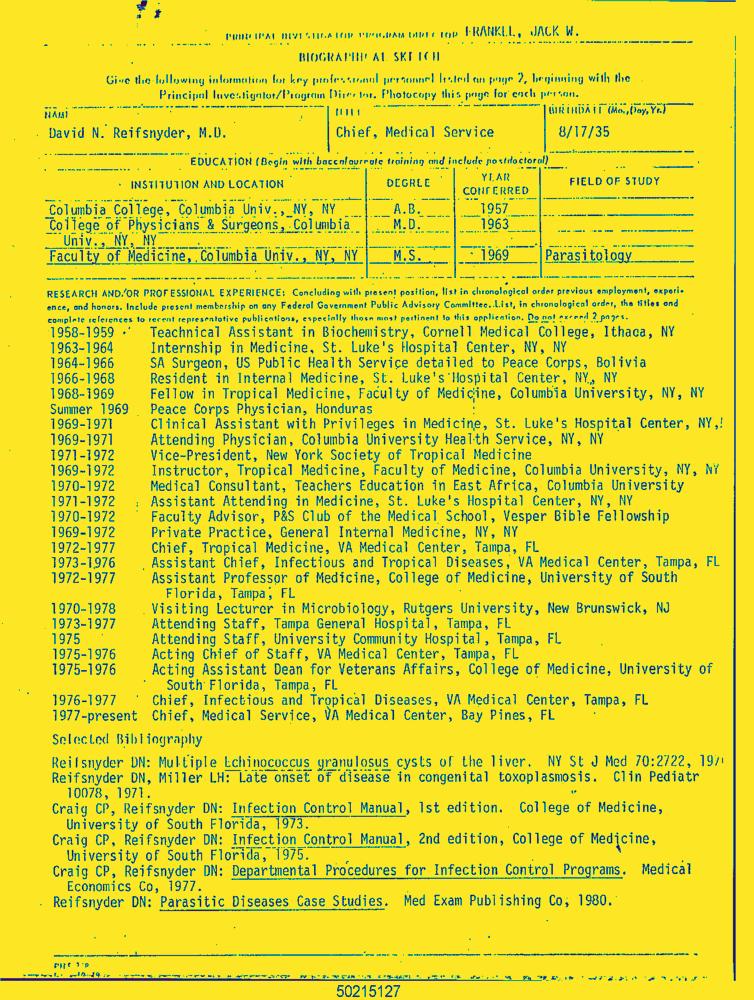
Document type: Resume-Doc